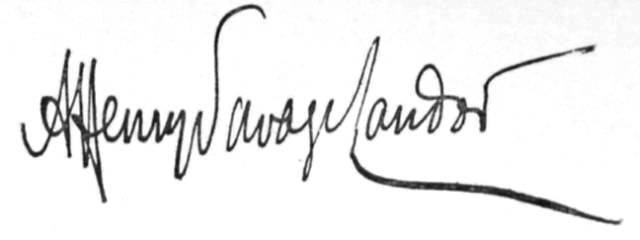
Signature of: arnold henry savage landor